Question: What might the diagnosis be?
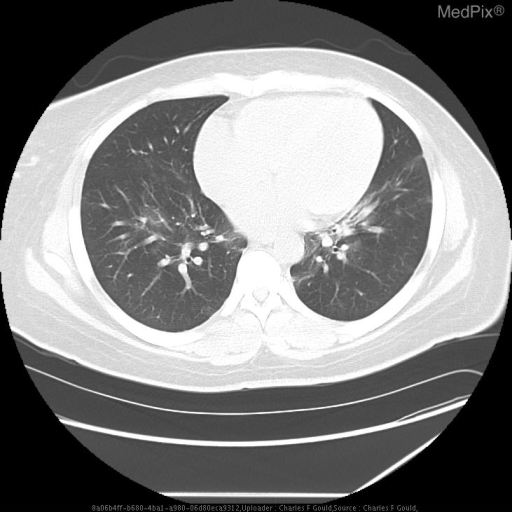
Answer: The possible diagnosis includes Non-Cardiogenic Edema
Cytomegalovirus Pneumonitis
Diffuse Pulmonary Hemorrhage Syndromes
Hypersensitivity Pneumonitis
Pulmonary Alveolar Proteinosis.